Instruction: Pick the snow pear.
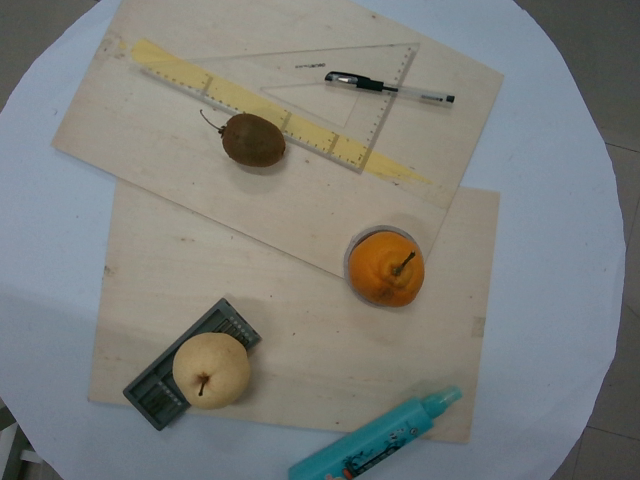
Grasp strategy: vertical